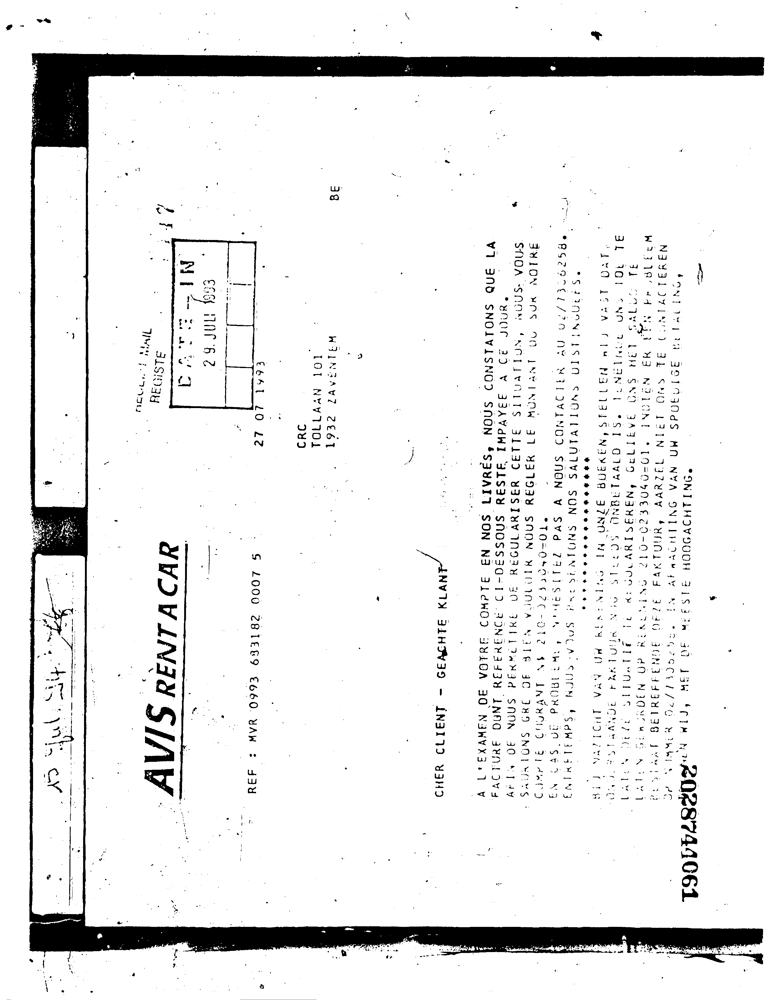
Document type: Invoice